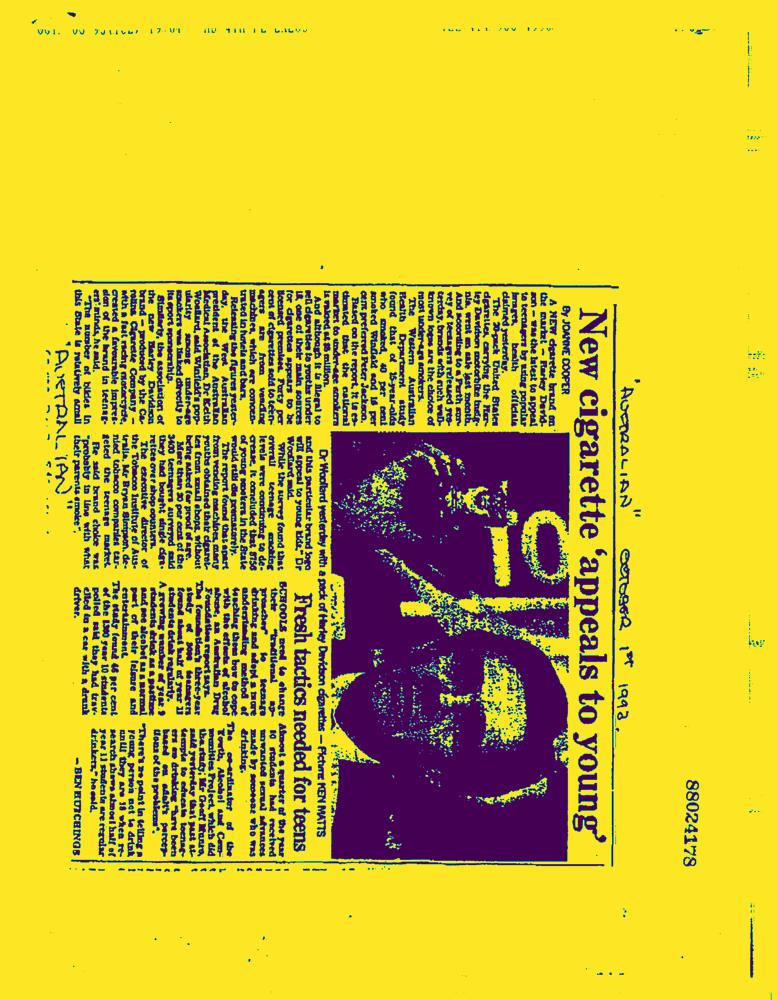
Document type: News-Article